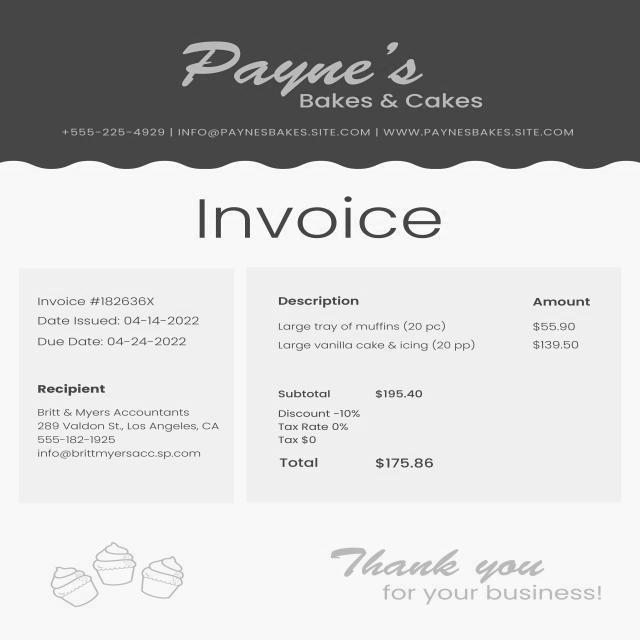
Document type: Invoice